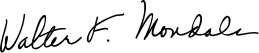
Signature of: walter mondale